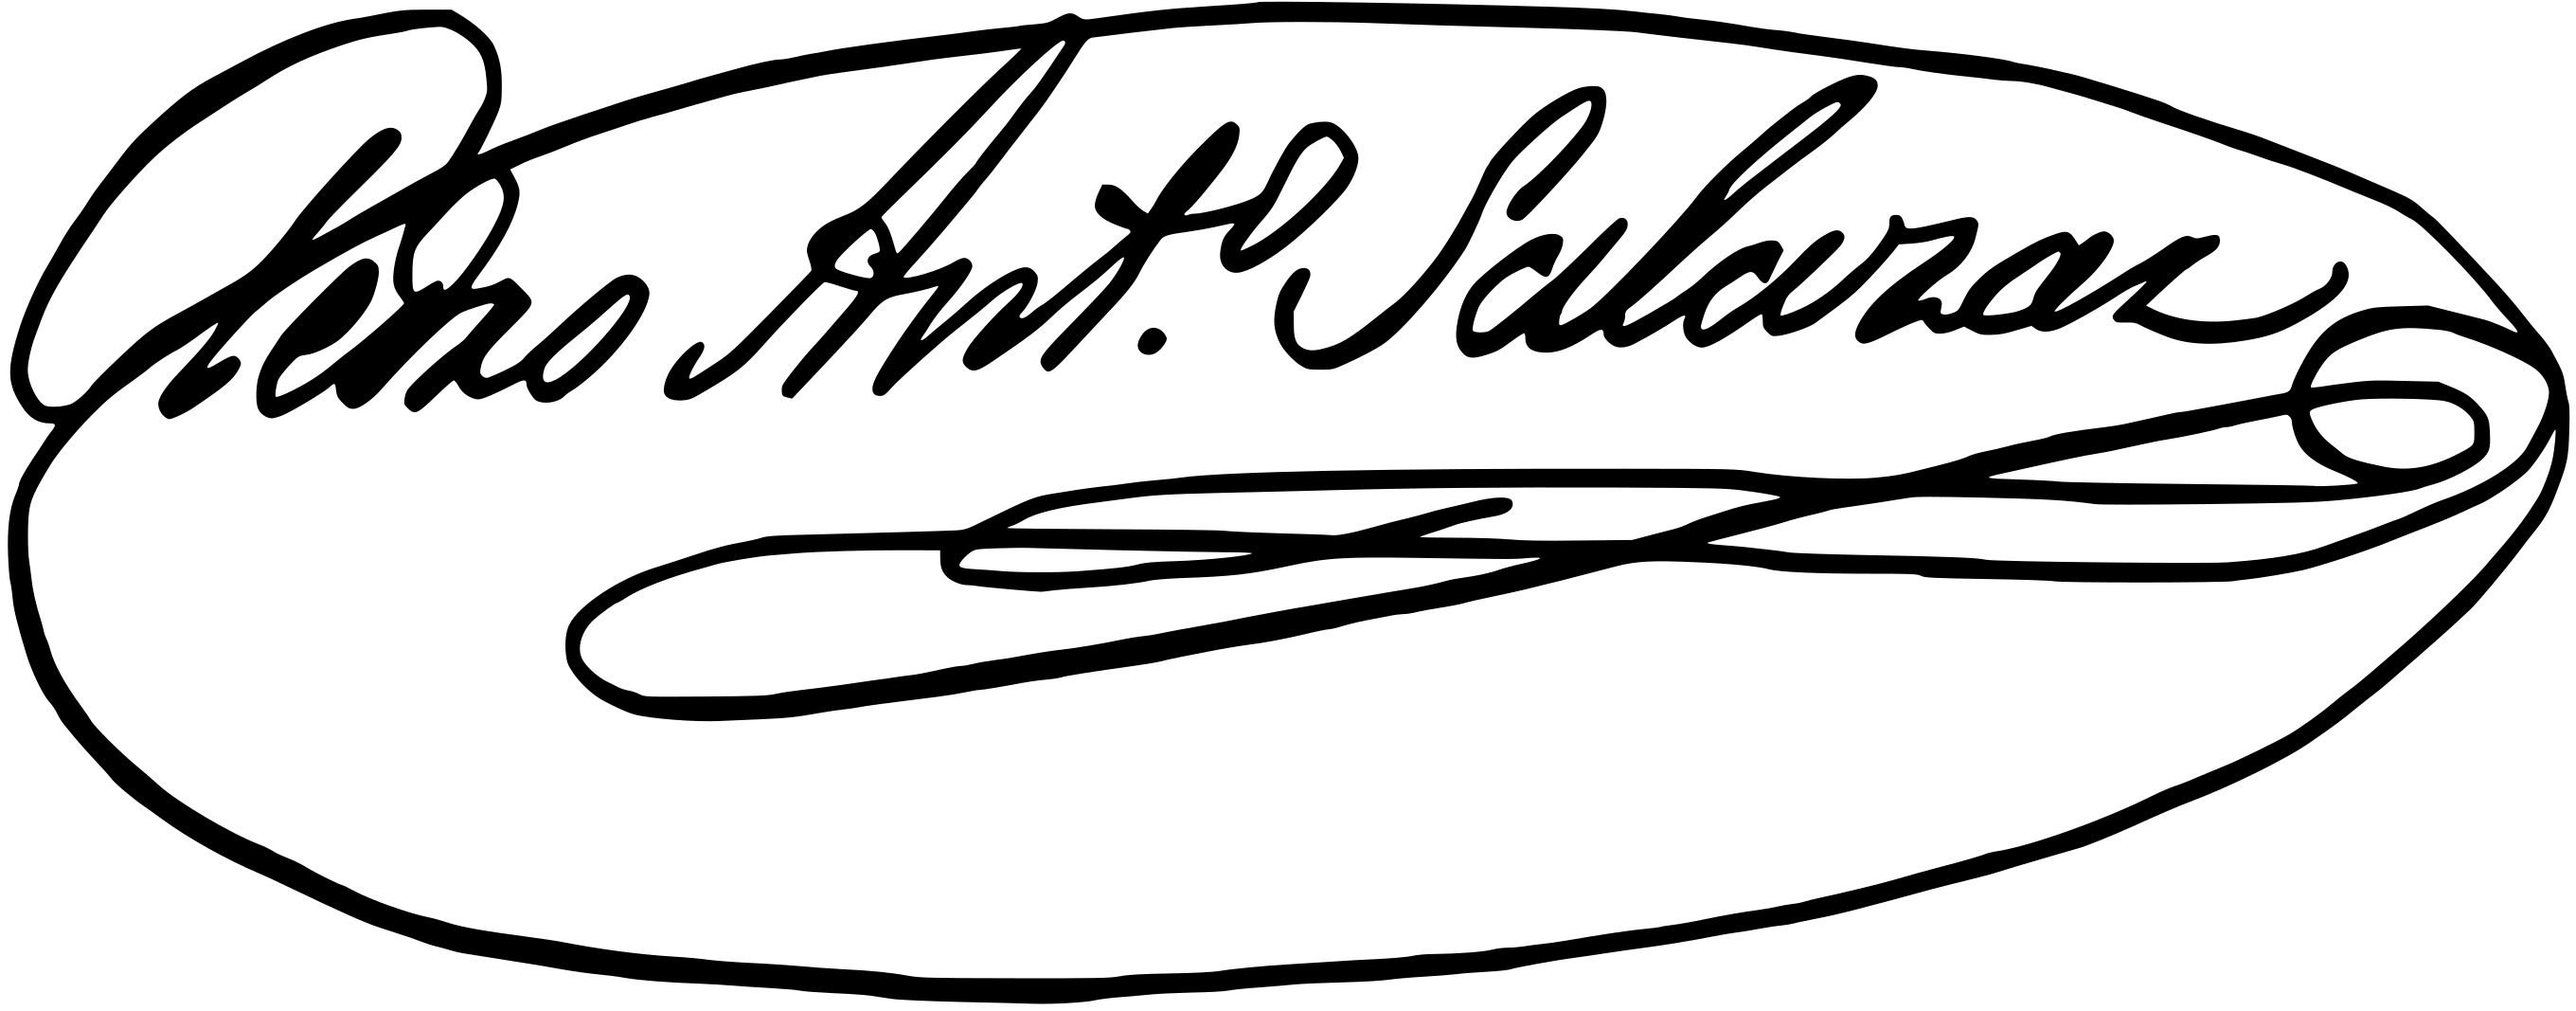
Signature of: pedro antonio salazar y salazar